Question: Talk about the condition:
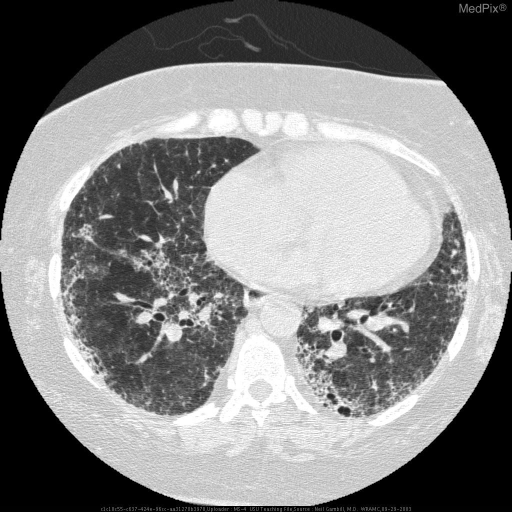
Answer: The disease is discussed as: Idiopathic Pulmonary Fibrosis (IPF) is a type of Idiopathic Interstitial Pneumonia (IIP) that carries the histological title of Usual Interstitial Pneumonia (UIP).  This is a restrictive lung disease characterized by decreased total lung volume and impaired gas exchange.  IPF almost invariably follows a progressive and relentless course, but its progression can be slowed by immunosuppressive therapy.  HRCT now has a very strong role in diagnosing IPF.  Typical findings progress from scant and patchy ground glass to inter and intralobular septal thickening to peripheral and basilar honeycombing.  The specific amount and location of these findings help narrow the ddx for this disease, determine the need for biopsy, and help determine the level of disease activity and extent.  HRCT has a 90% accuracy in diagnosing IPF, but the disease remains undiagnosed in 1/3 of patients who eventually show UIP on biopsy.  Therefore, biopsy is still recommended for definitive diagnosis.